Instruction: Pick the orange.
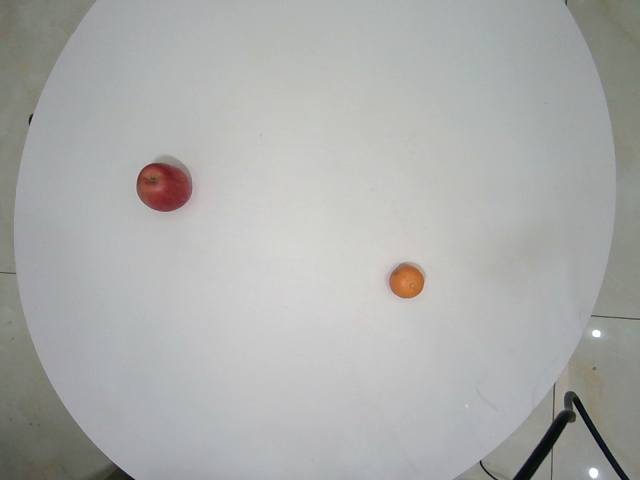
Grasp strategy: vertical